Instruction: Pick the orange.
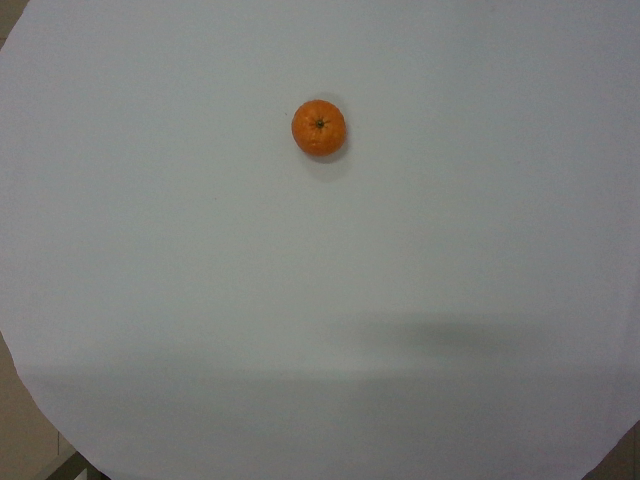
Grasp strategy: vertical